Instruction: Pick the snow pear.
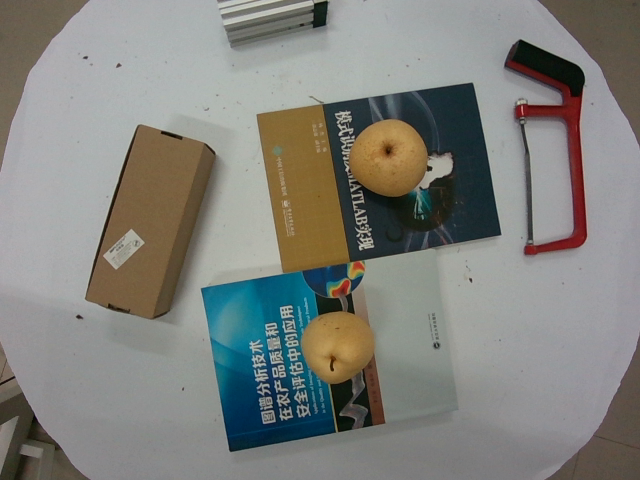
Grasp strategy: vertical